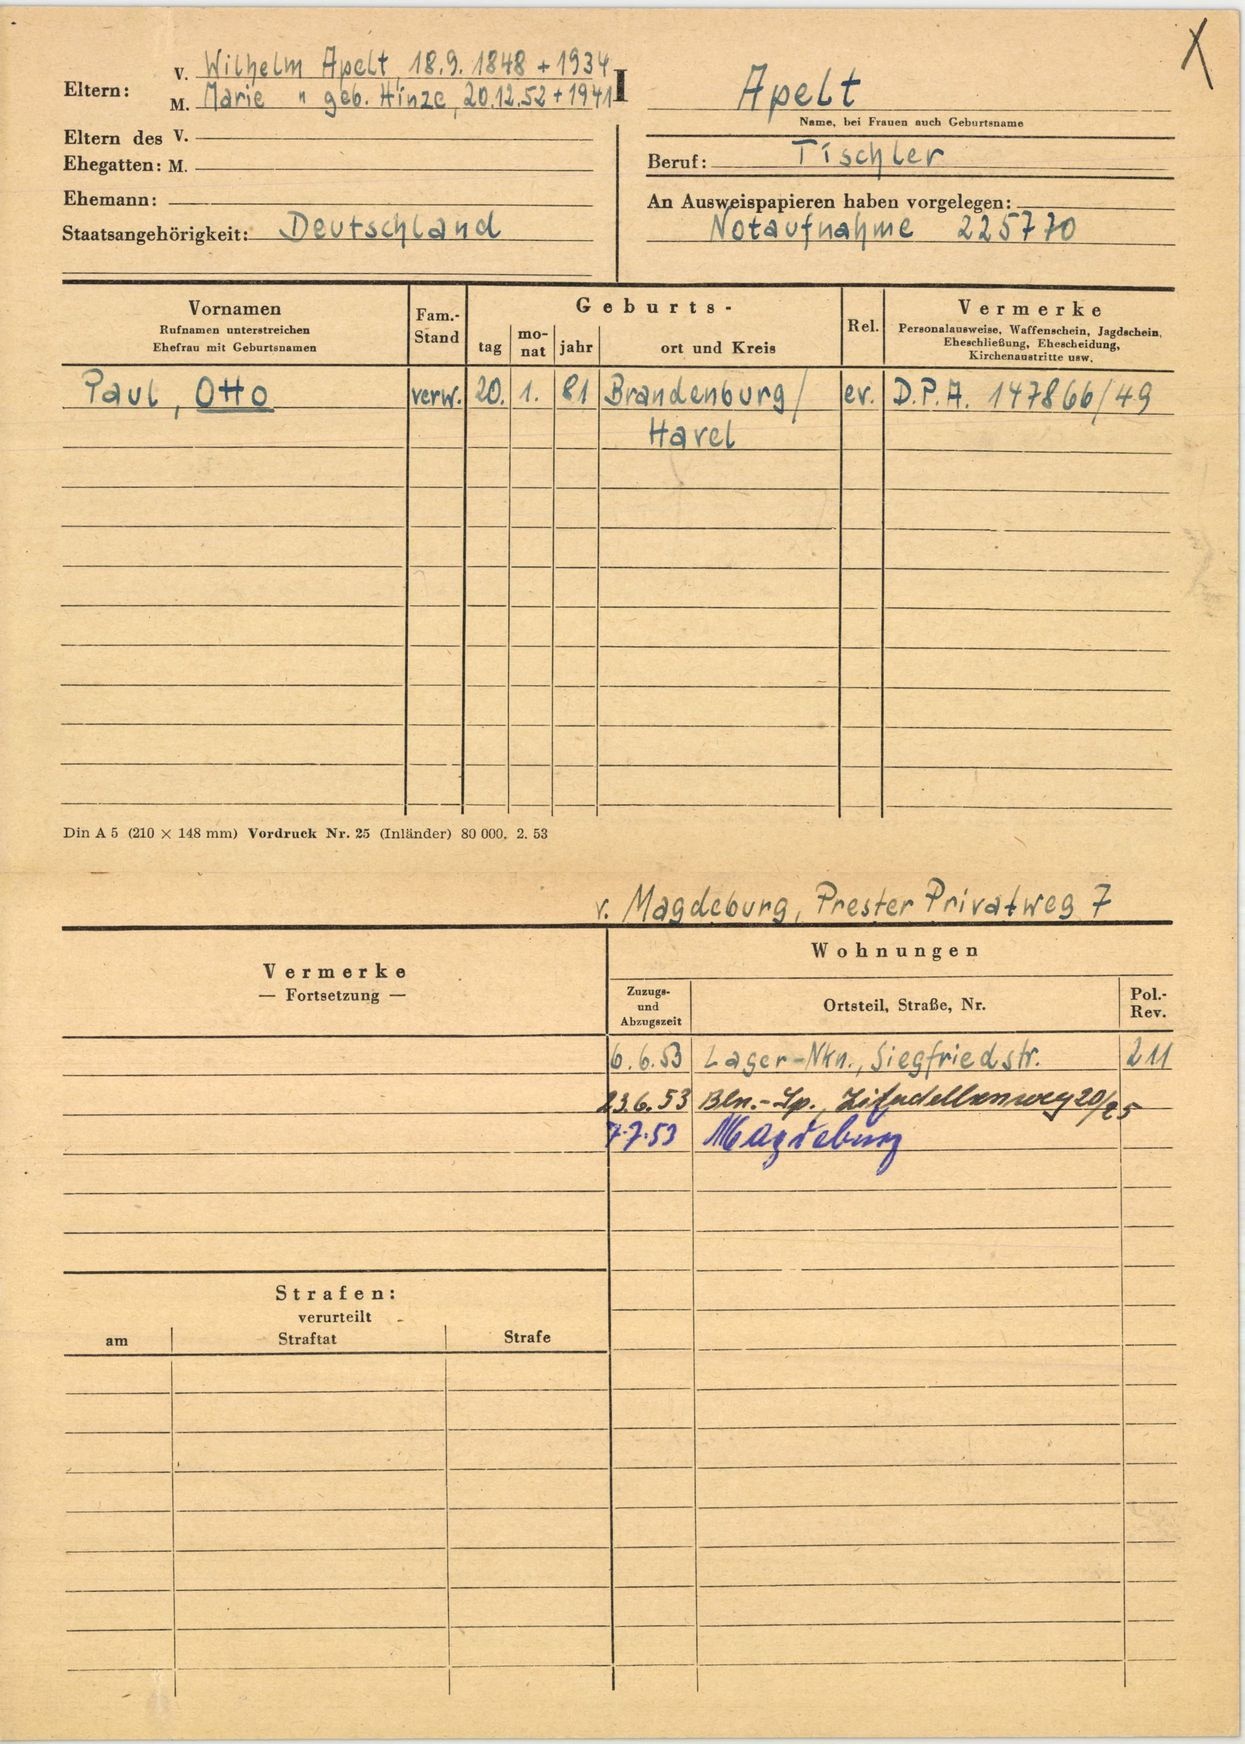
Apelt